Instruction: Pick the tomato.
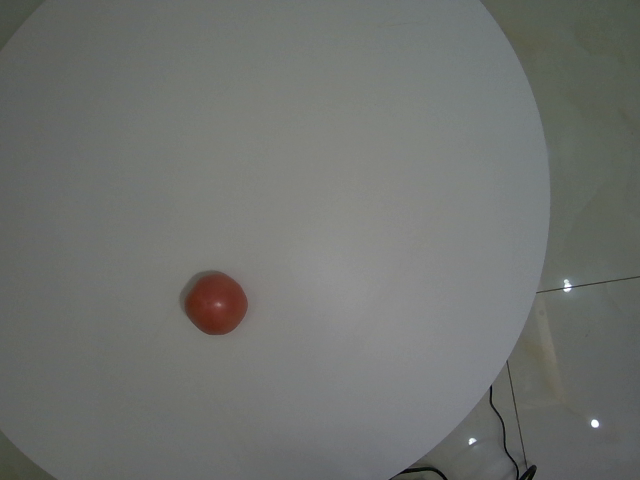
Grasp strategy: vertical